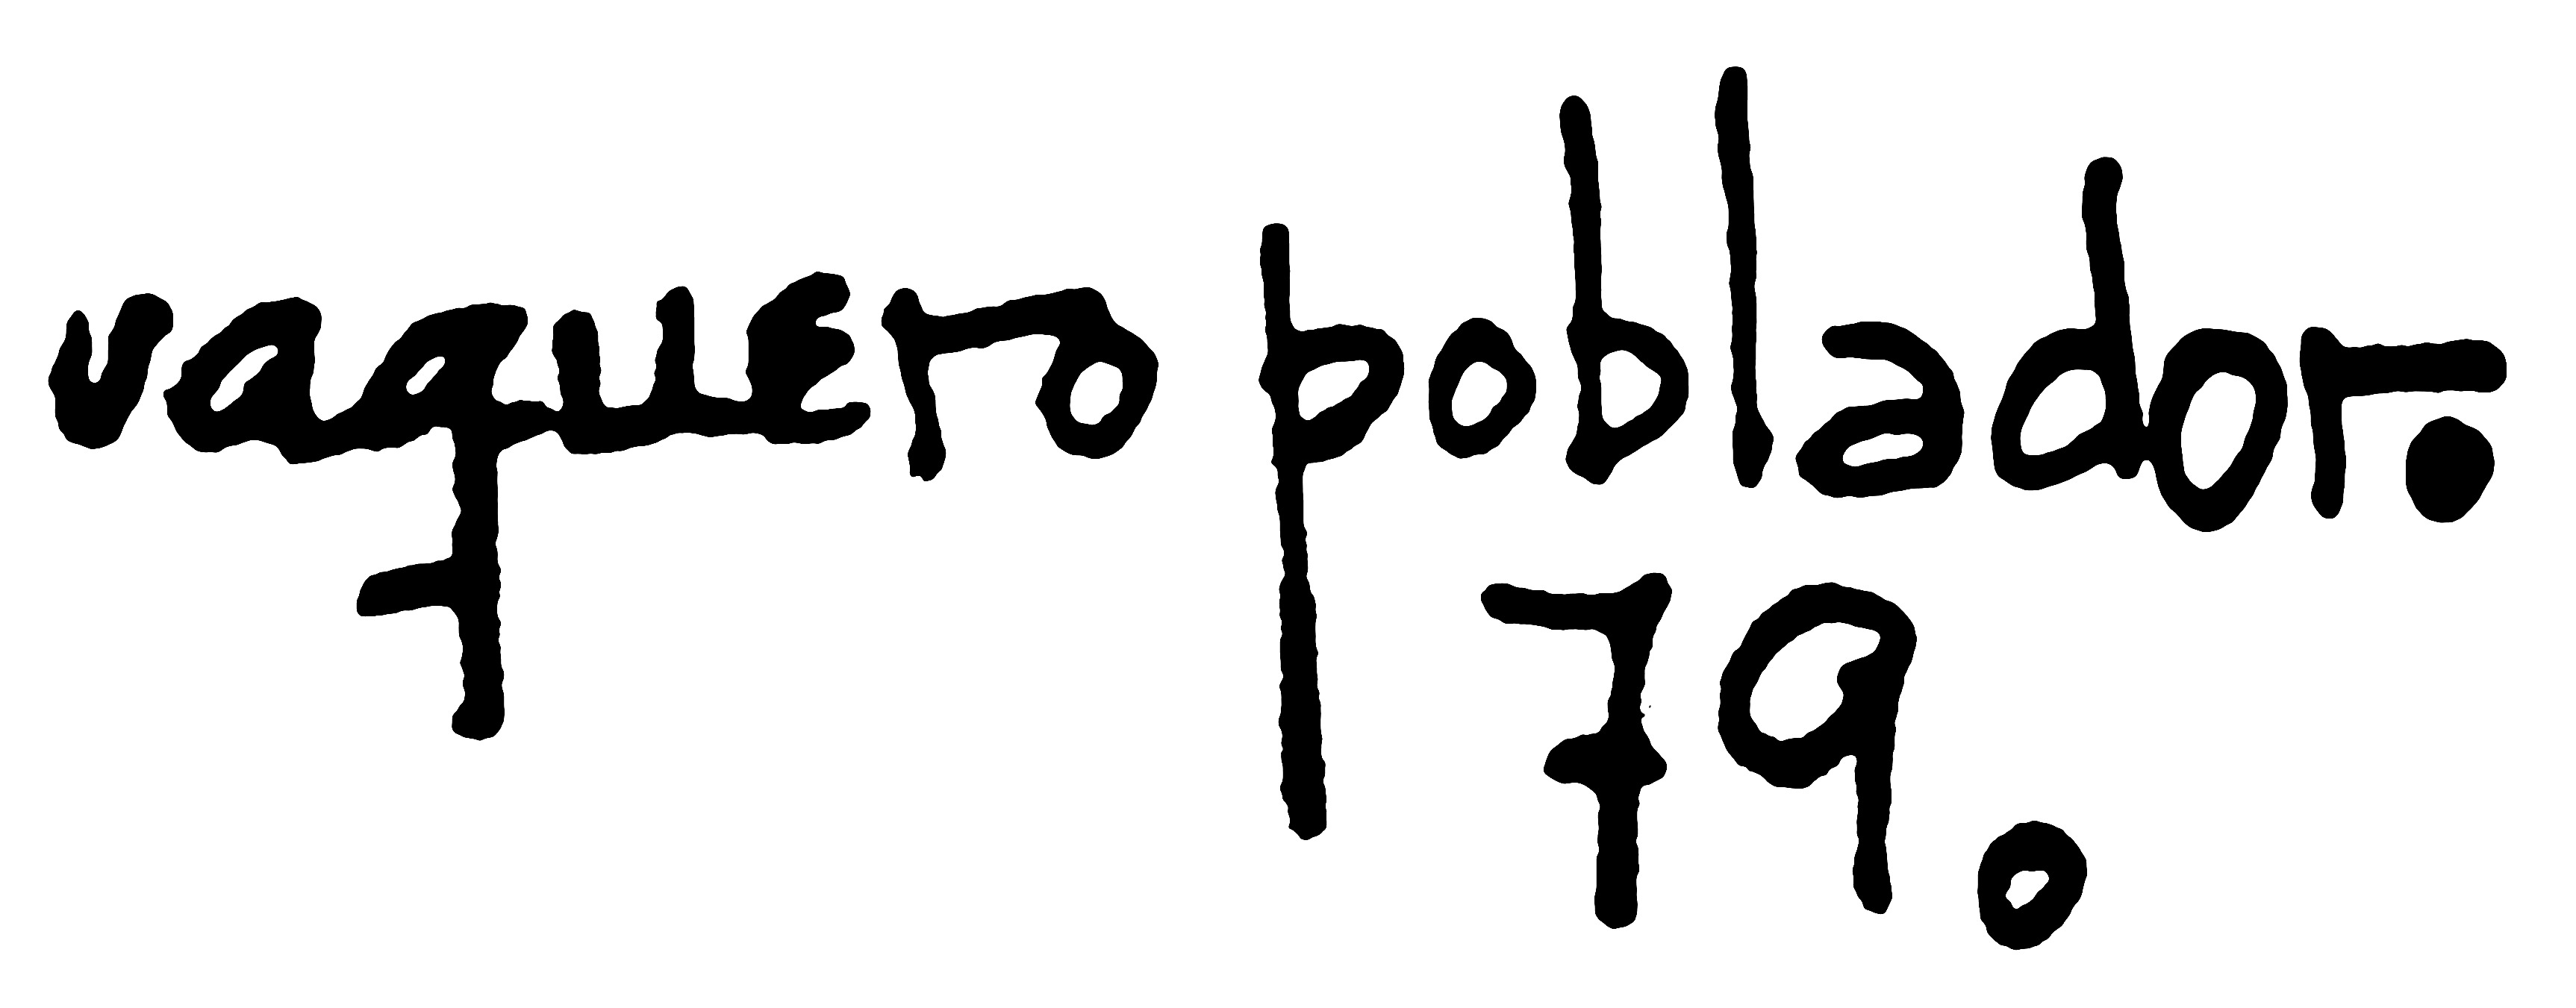
Signature of: antonio vaquero poblador